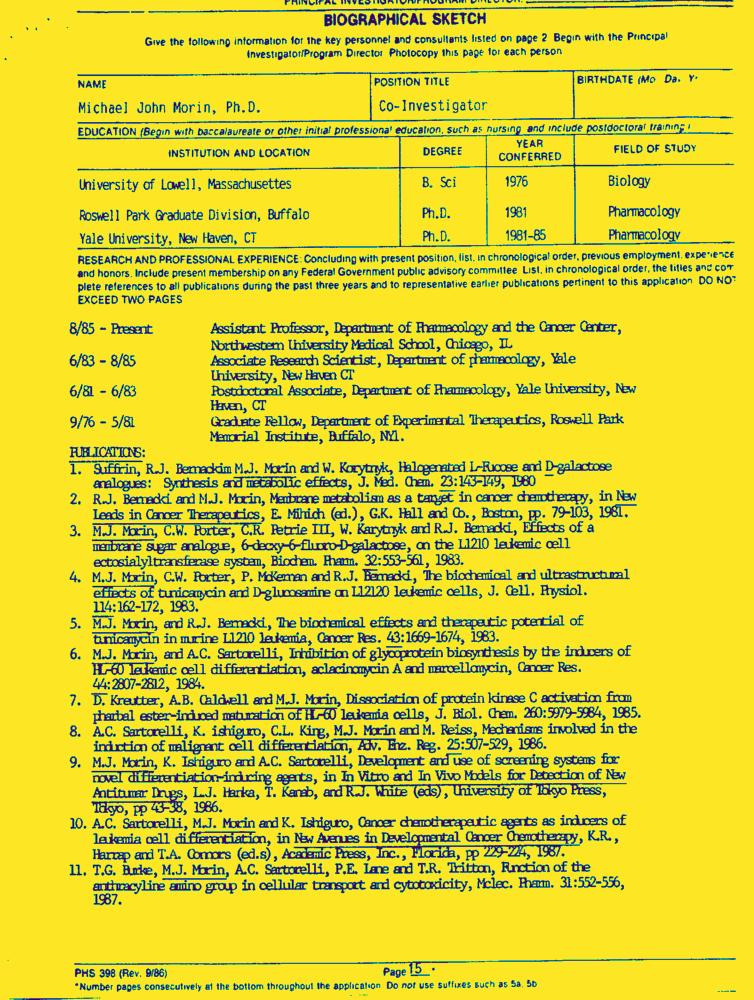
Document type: Resume-Doc